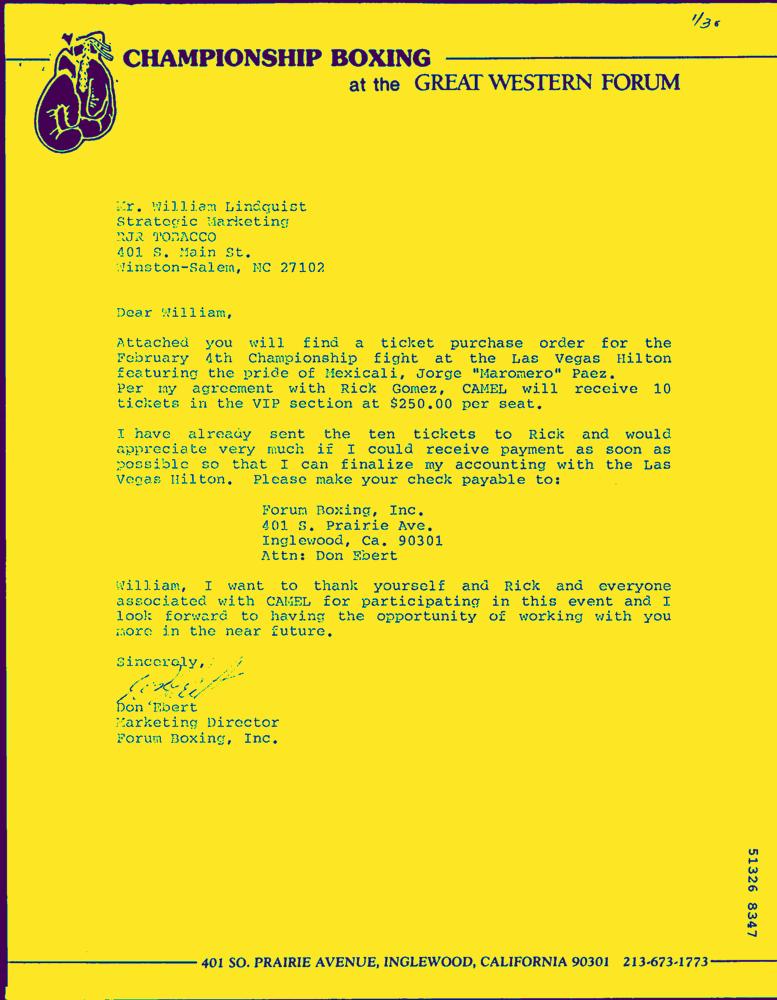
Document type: Invoice-Doc